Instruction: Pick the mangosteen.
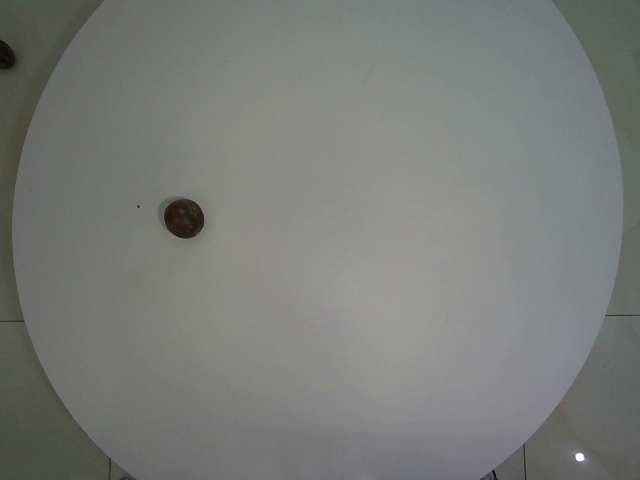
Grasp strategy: vertical